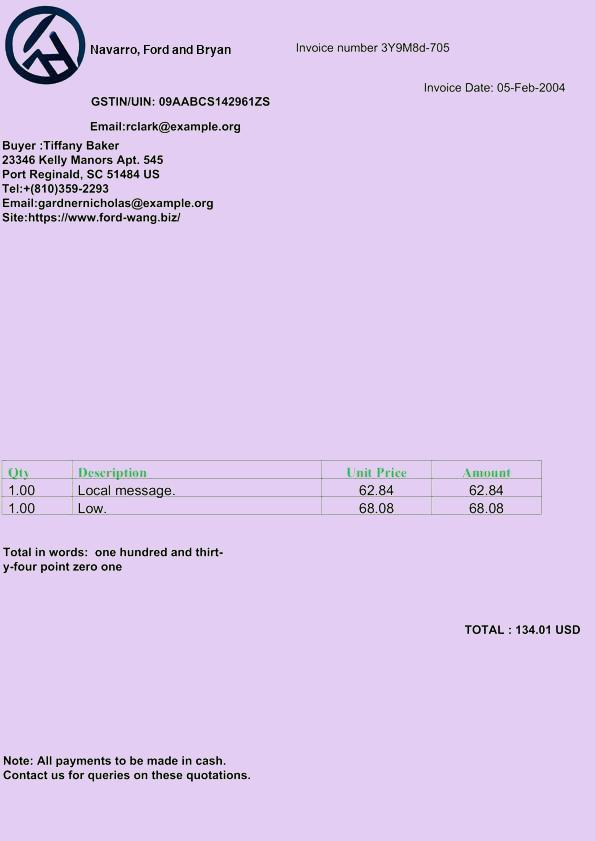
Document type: Invoice